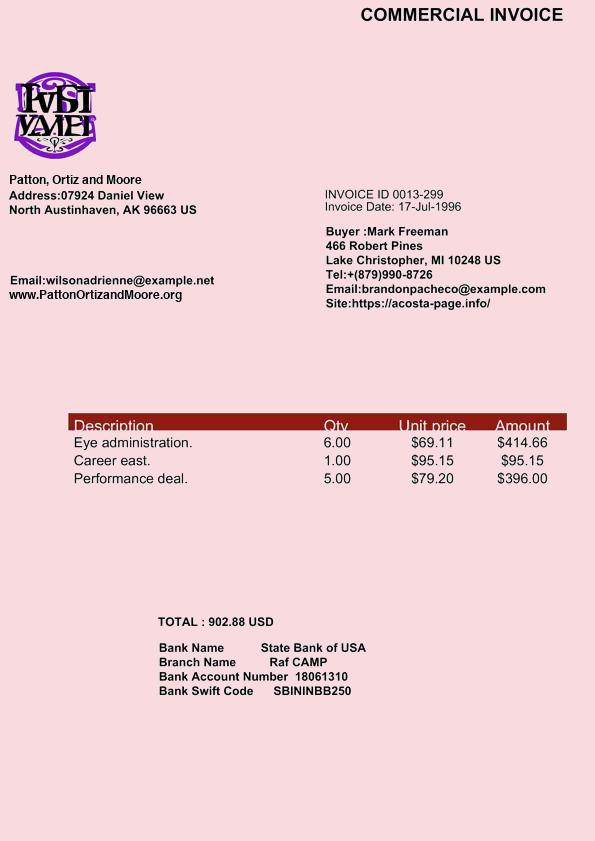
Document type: Invoice